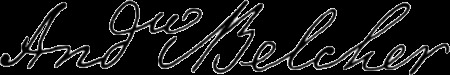
Signature of: andrew belcher